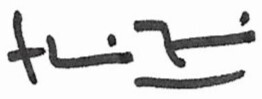
Signature of: hubert félix thiéfaine